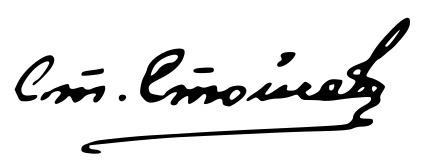
Signature of: stefan stoychev